Question: What might the diagnosis be?
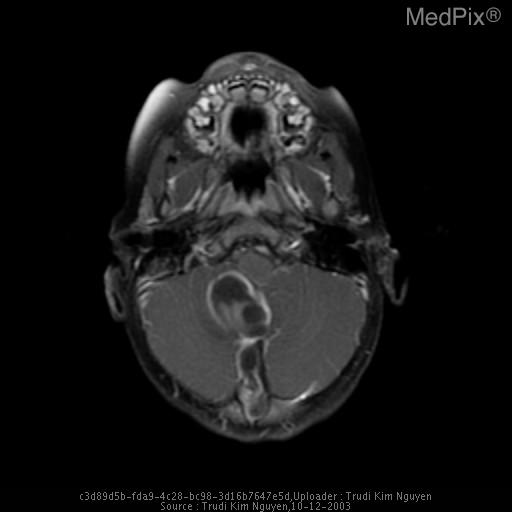
Answer: The possible diagnosis includes Epidermoid
Arachnoid Cyst
Hemangioblastoma
Cystic Astrocytoma.